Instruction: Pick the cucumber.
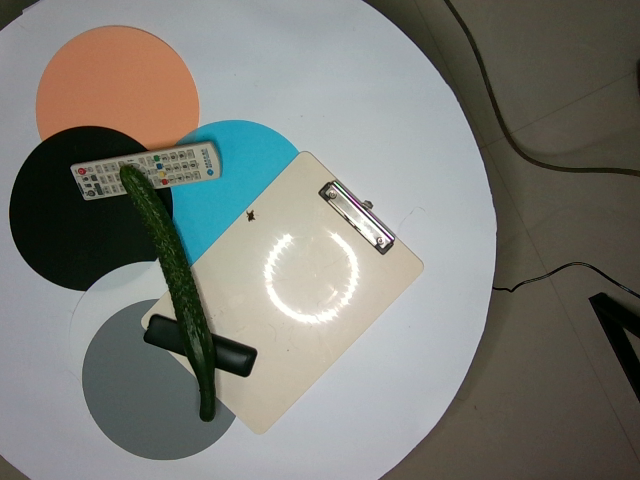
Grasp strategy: vertical